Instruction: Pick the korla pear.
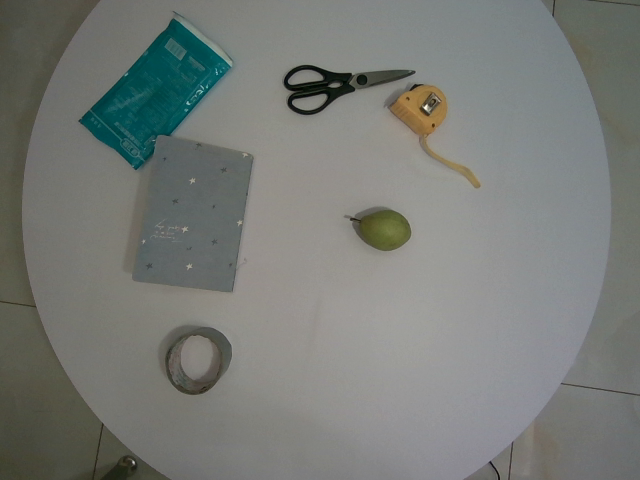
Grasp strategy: vertical